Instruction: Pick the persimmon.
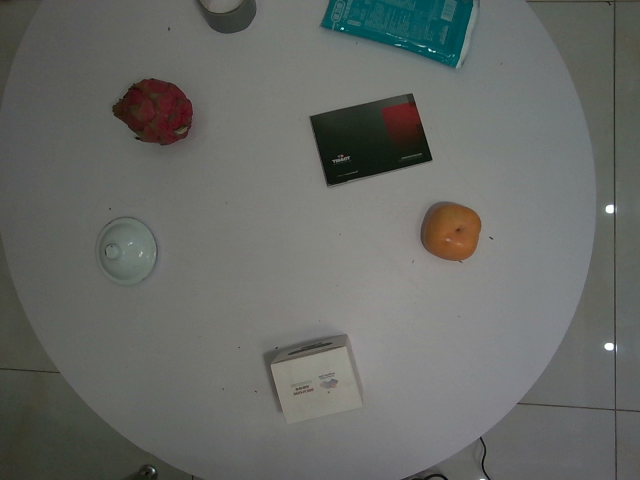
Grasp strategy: vertical